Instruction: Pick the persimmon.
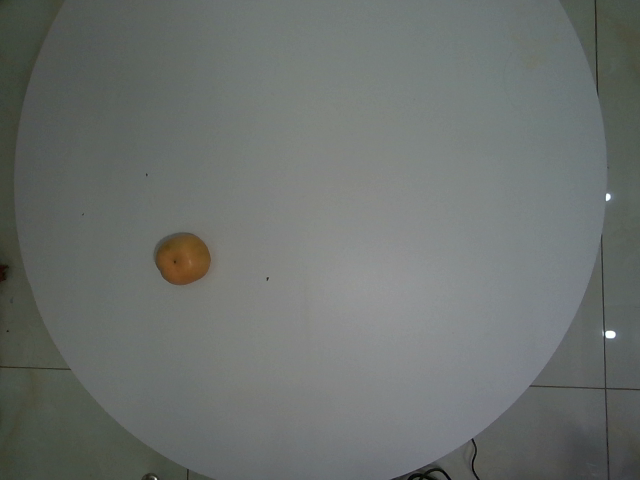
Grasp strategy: vertical